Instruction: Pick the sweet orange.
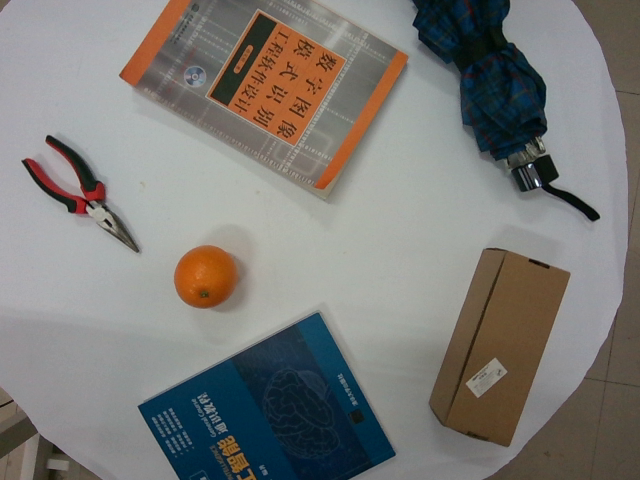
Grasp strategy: vertical